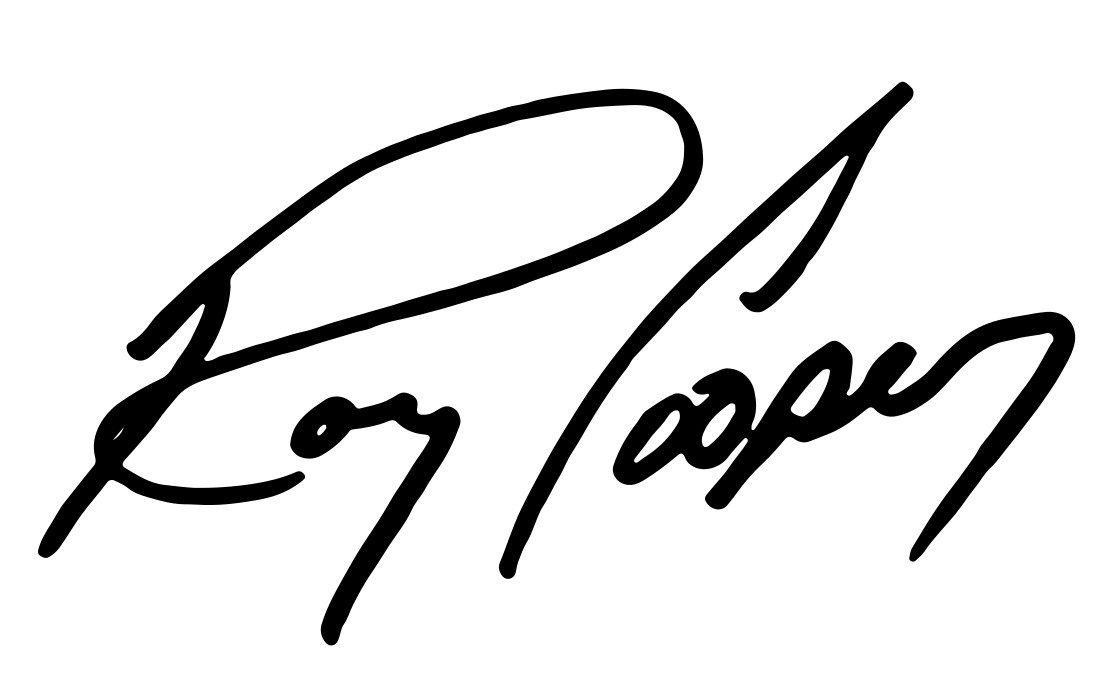
Signature of: roy cooper